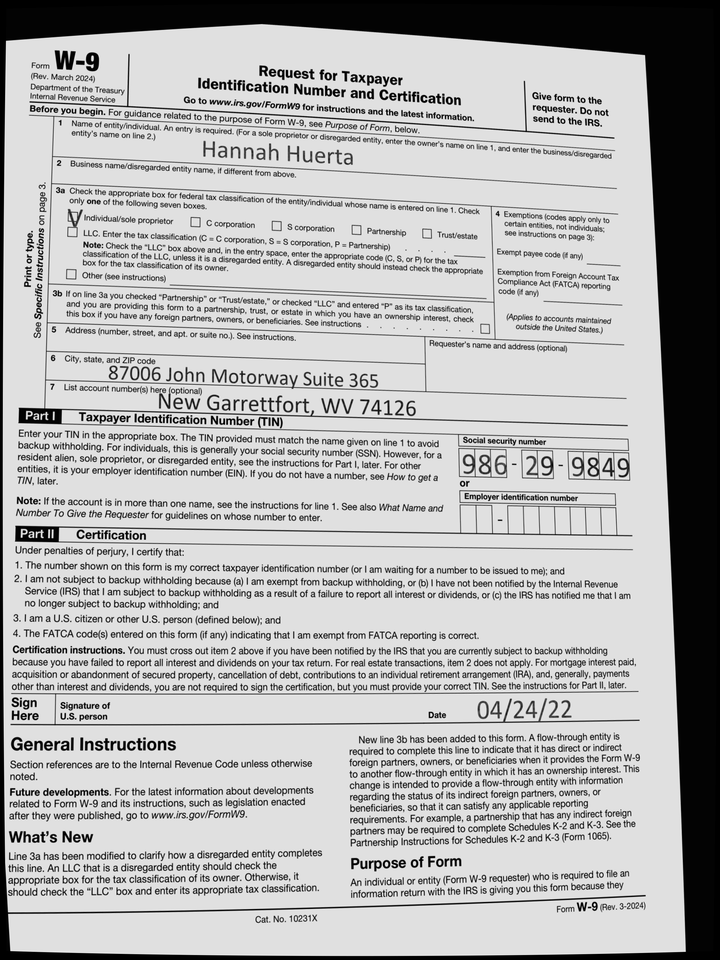
adr1: 87006 John Motorway Suite 365
adr2: New Garrettfort, WV 74126
cbx: yes
ssn: 986299849
enm: Hannah Huerta
sdt: 04/24/22